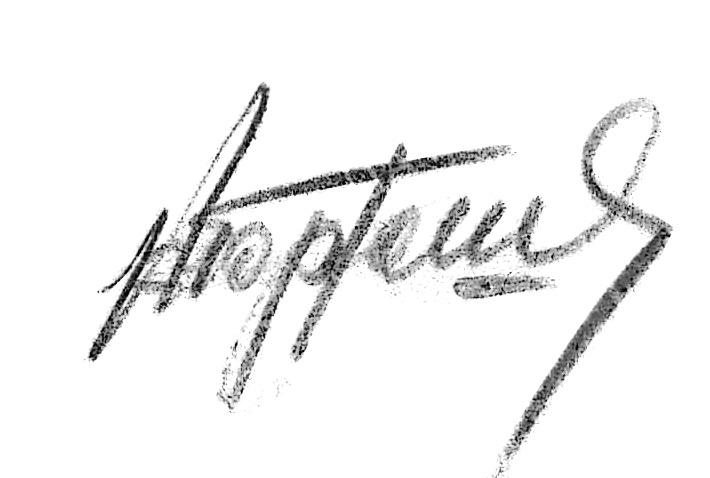
Signature of: nikolay goryushkin